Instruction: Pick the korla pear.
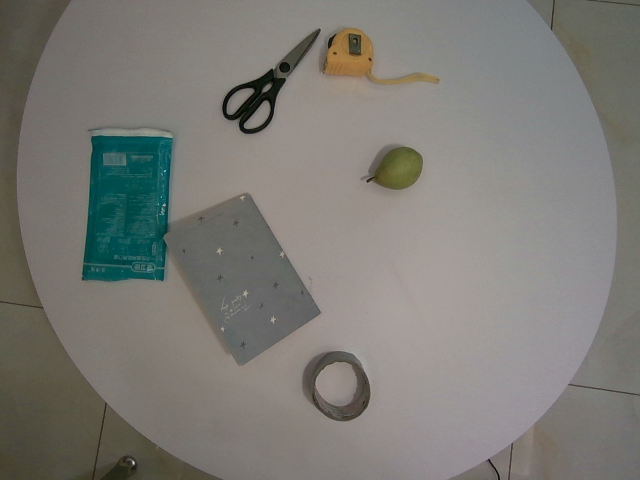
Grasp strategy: vertical